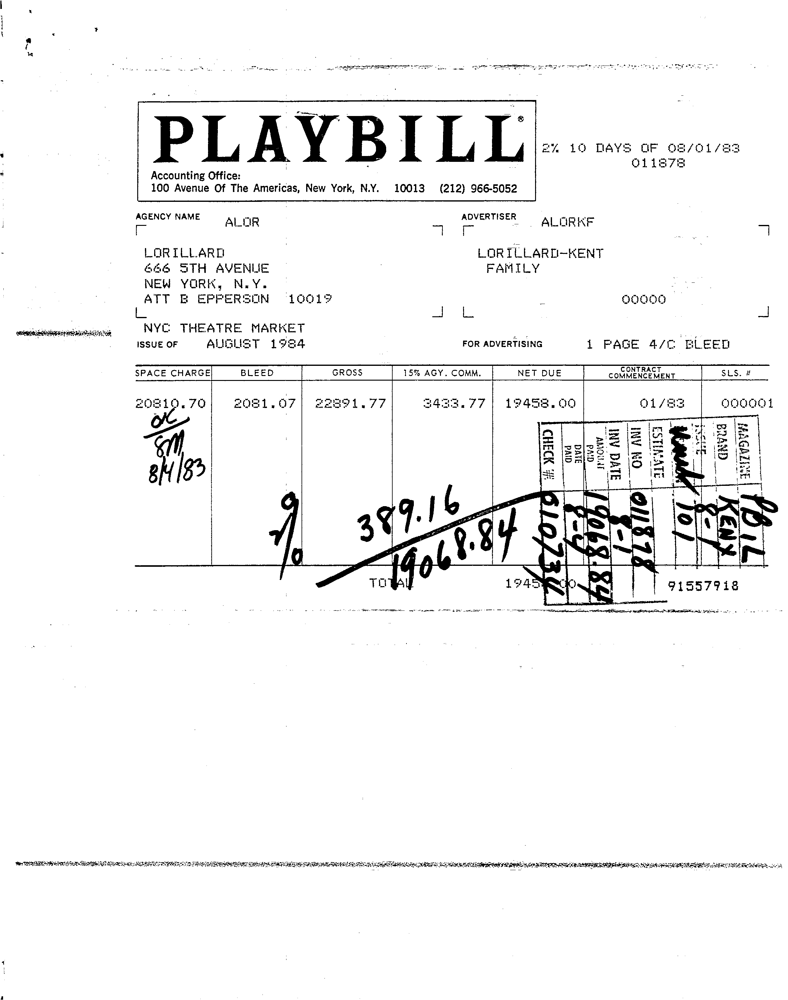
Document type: Invoice